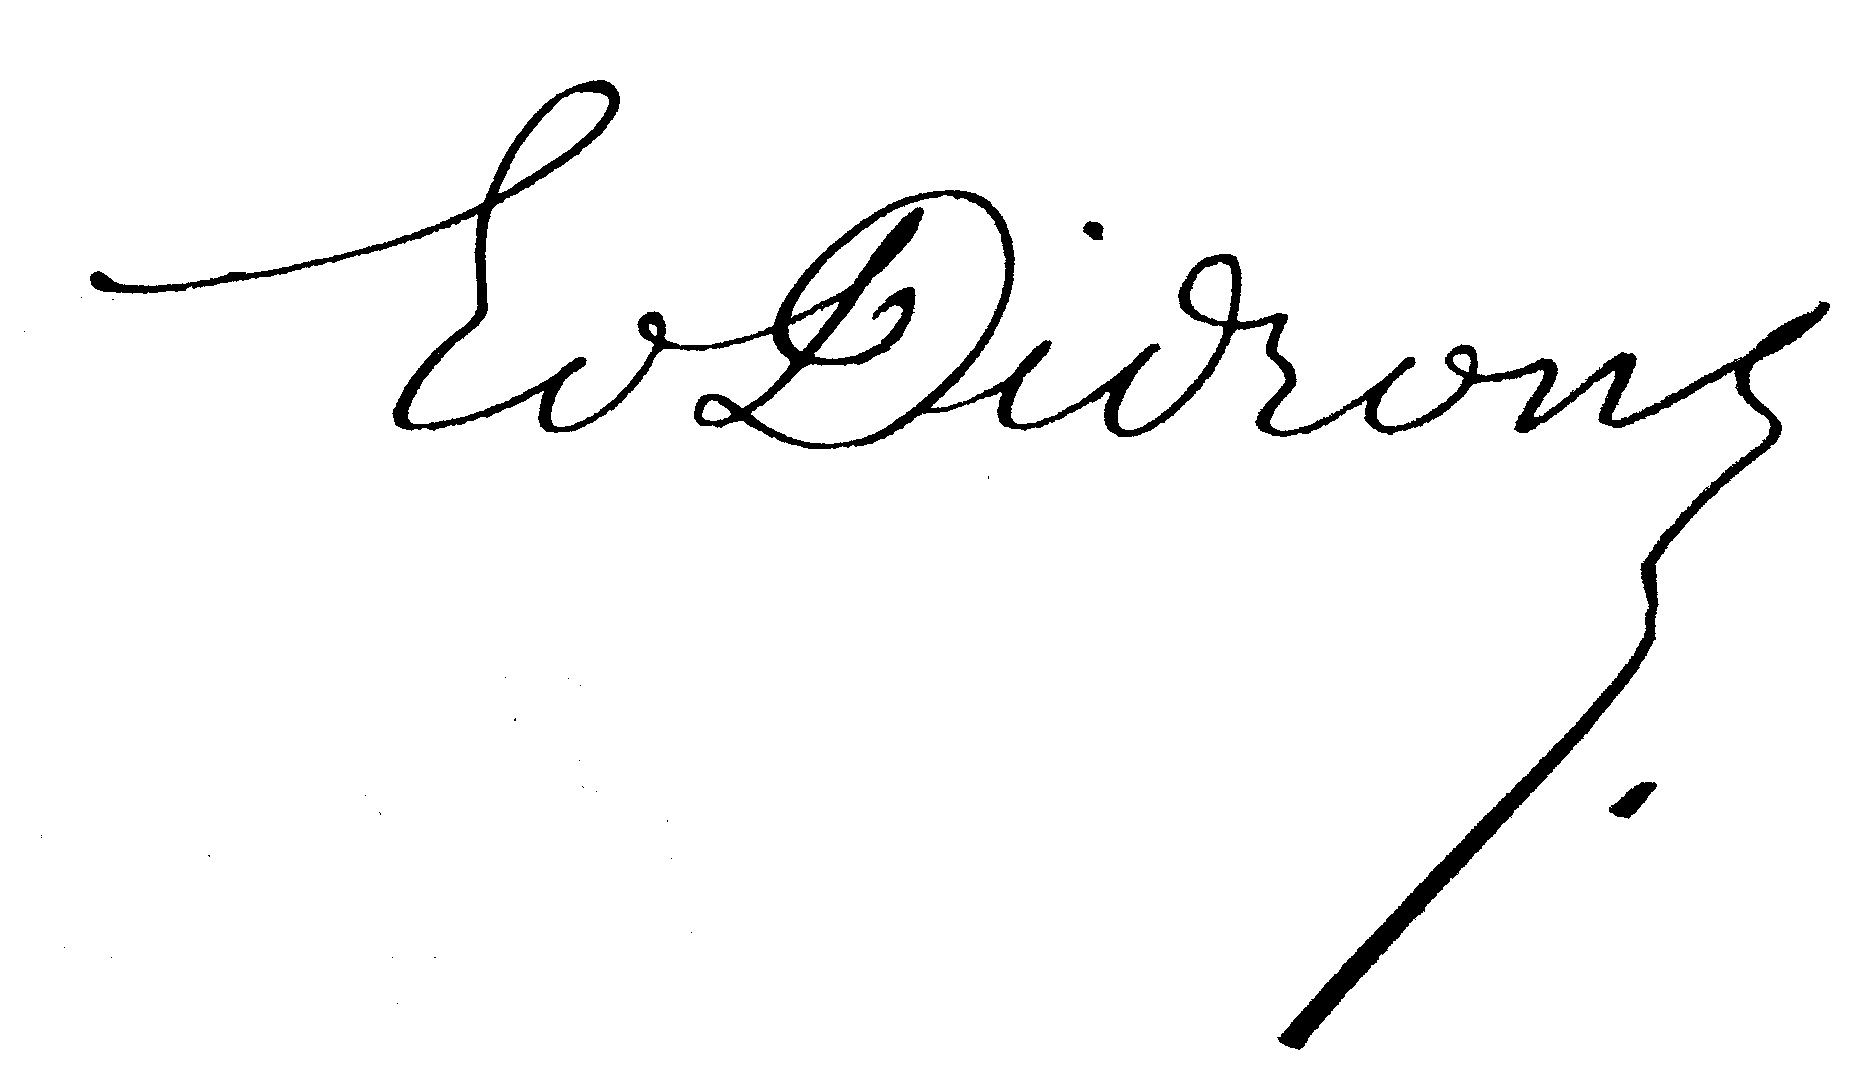
Signature of: édouard didron